Question: How is the history relevant to the case?
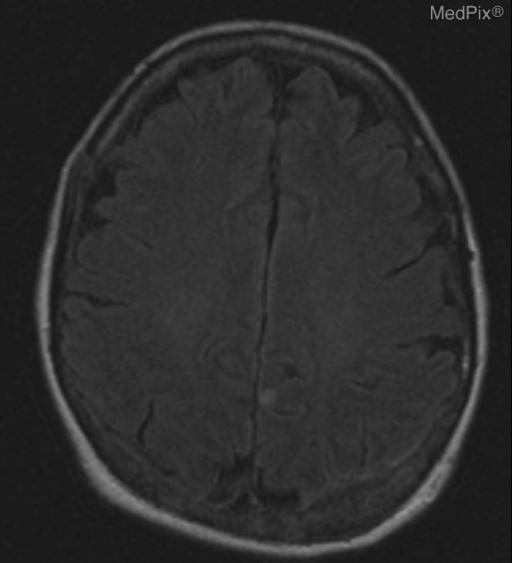
Answer: The patient's history of 60 year old woman with PMH of T1bN0M0 breast CA and melanoma, both 9 years ago. S/P lumpectomy, XRT, Tamoxifen, local excision. Presents with 3 months of early satiety and nausea. Additional complaint of blurred vision when looking to her left while driving for 1 week. is key in understanding the case.